Question: What do the imaging results show?
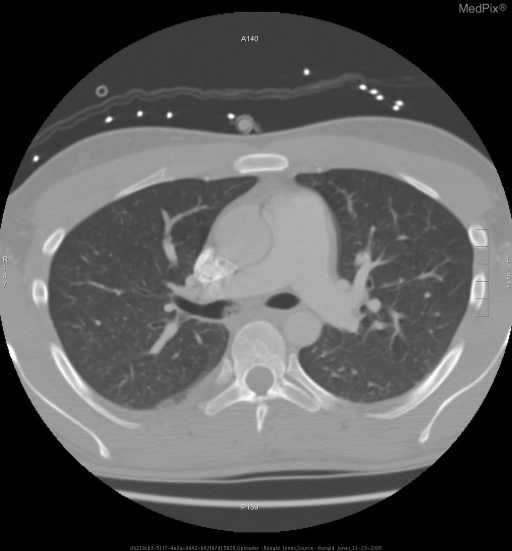
Answer: The imaging shows There is a large loculated mucous plug within the right main stem bronchus, from the level of the carinaand extending into the bronchus intermedius and its branching airways within the right lower lobe to affect mostly the basal segment of the right lower lobe.  There is consolidation in the medial basal and posterior basal segments of the right lower lobe with associated pleural fluid collection. There is a large loculated mucous plug within the right main stem bronchus..